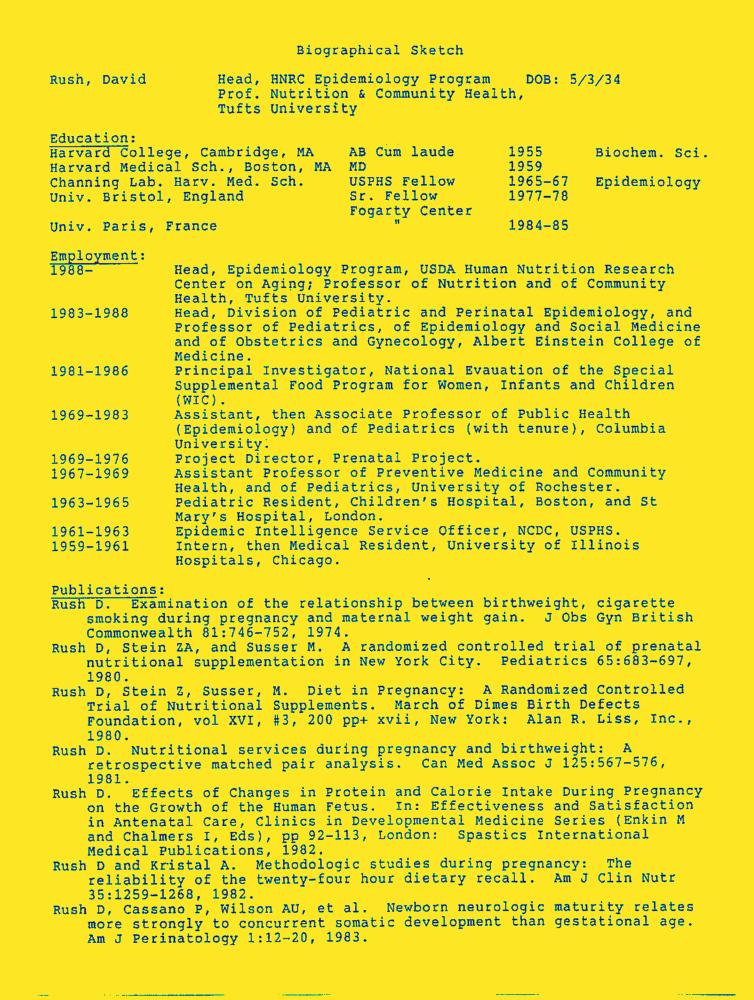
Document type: Resume-Doc